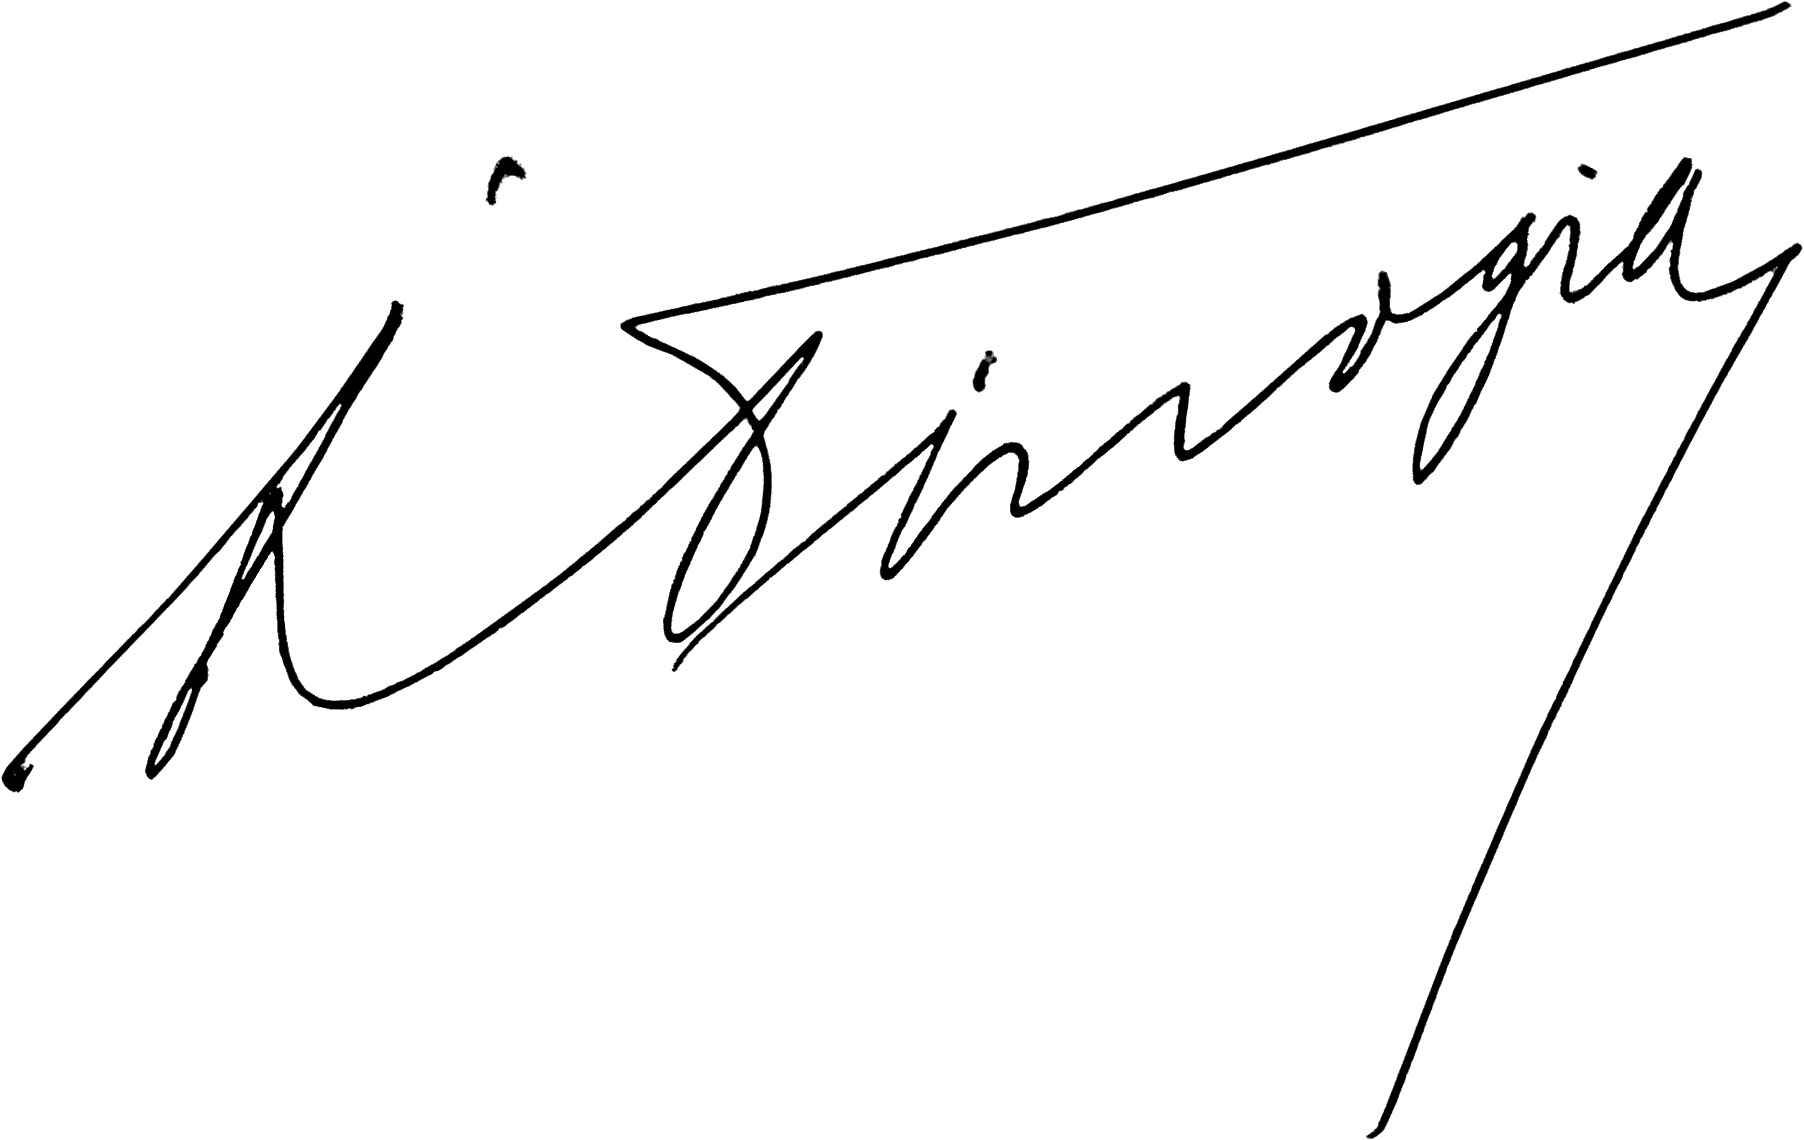
Signature of: ivan bilodid